Question: What is the suspected problem?
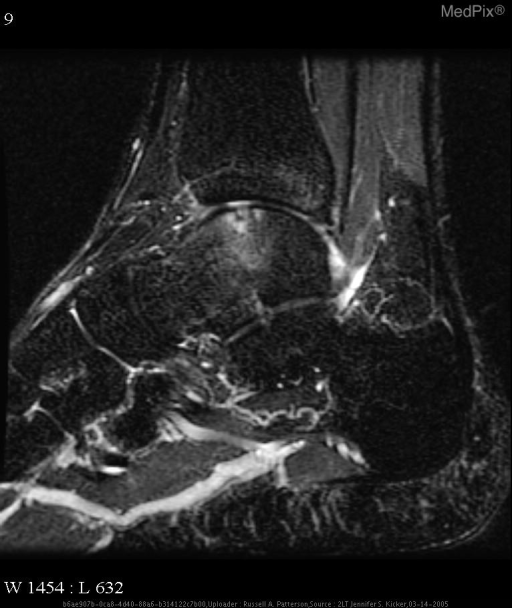
Answer: The findings suggest AP and mortise radiographs of the left ankle shows a lucency in the medial talar dome.

T1-weighted sagittal MR image of the left ankle shows a focus of low signal intensity in the talar dome.

Coronal  proton-density MR image with fat saturation and sagittal STIR MR image shows a focal high-signal-intensity  osteochondral lesion of the medial talar dome with associated edema in the talus. STIR MR image shows a focal high-signal-intensity  osteochondral lesion of the anterior talar dome with associated edema in the talus.. The patient might have a history of Patient is a 35-year-old man with a history of a left distal fibular fracture in January 2003.  He now presents with repeated episodes of pain and swelling around the left lateral malleolus after playing basketball..